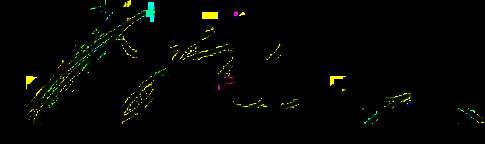
Signature of: william s kenyon